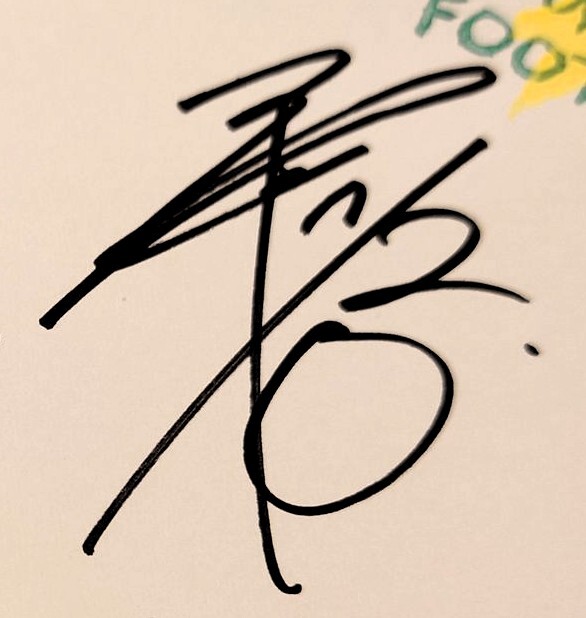
Signature of: ryosuke tada